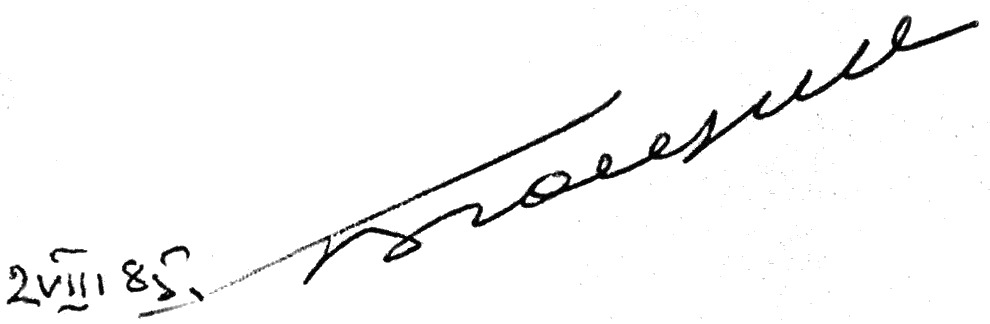
Signature of: georgy byushgens